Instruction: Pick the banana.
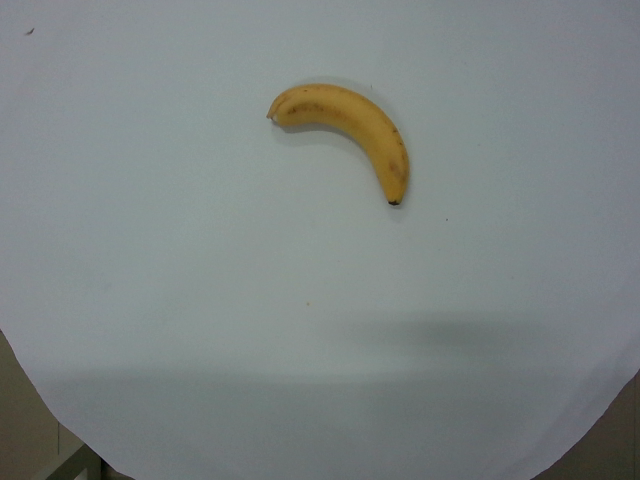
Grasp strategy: vertical